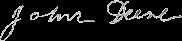
Signature of: john deere